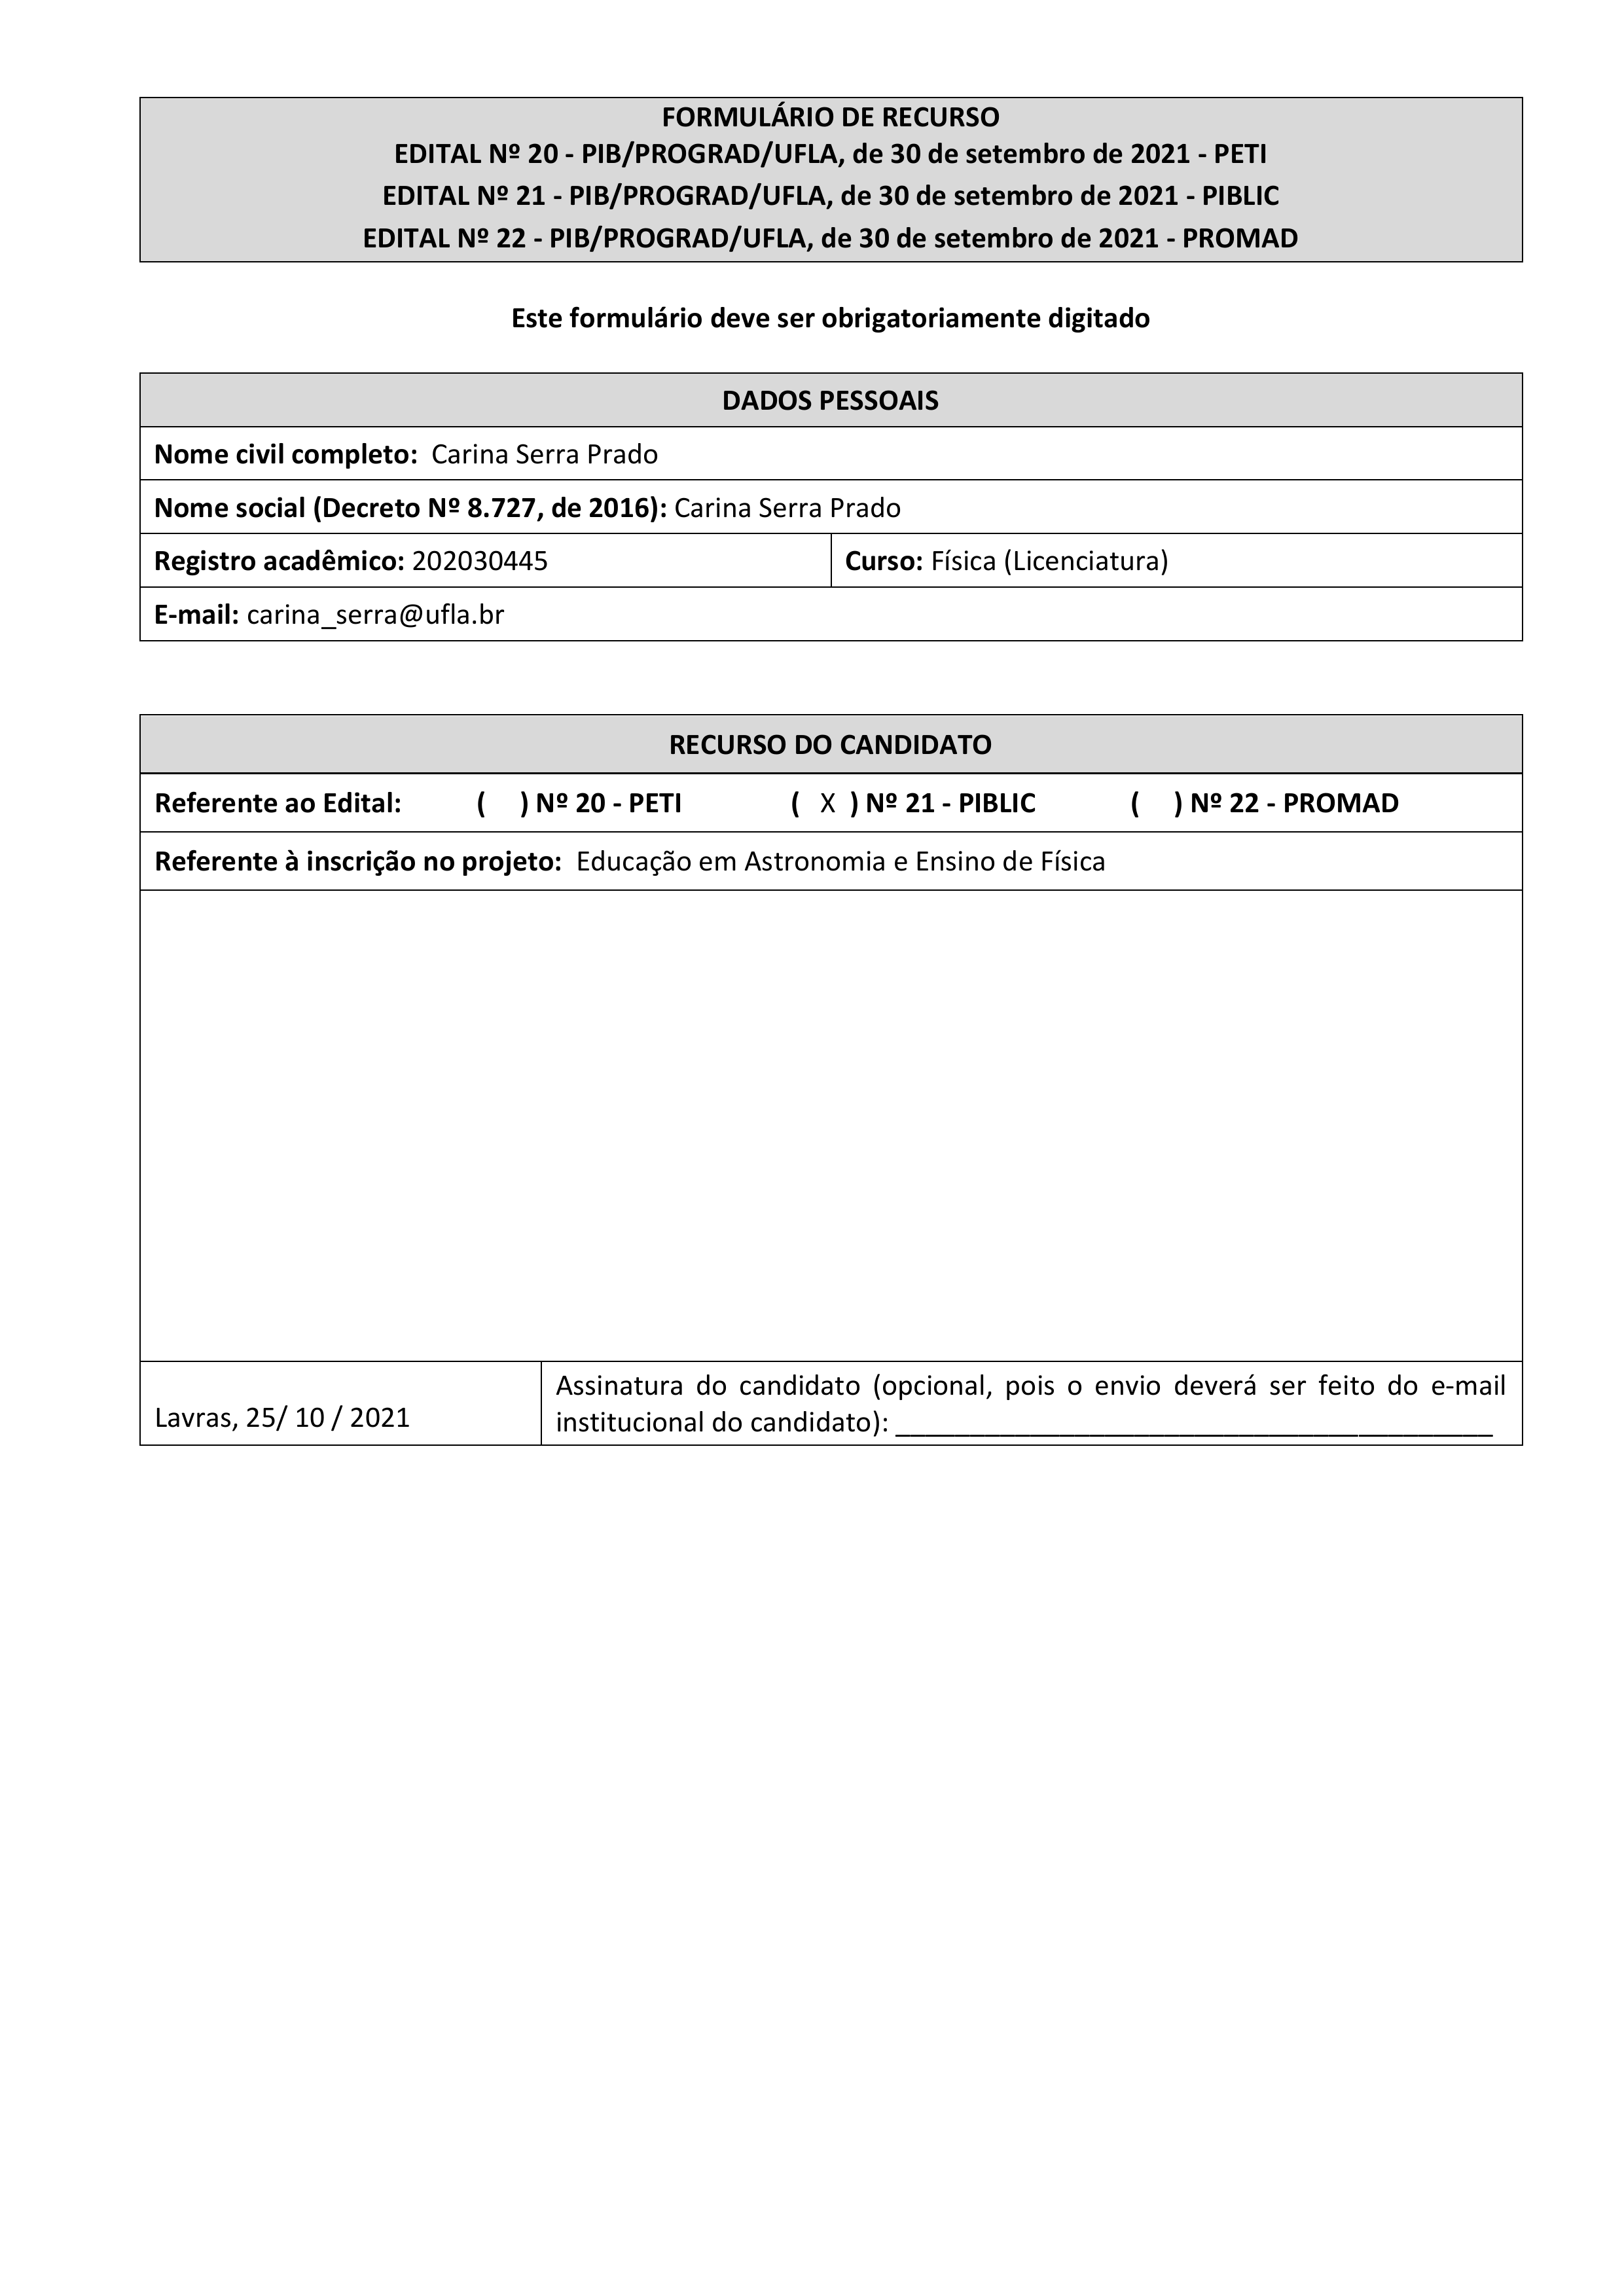
FORMULÁRIO DE RECURSO
EDITAL Nº 20 - PIB/PROGRAD/UFLA, de 30 de setembro de 2021 - PETI
EDITAL Nº 21 - PIB/PROGRAD/UFLA, de 30 de setembro de 2021 - PIBLIC
EDITAL Nº 22 - PIB/PROGRAD/UFLA, de 30 de setembro de 2021 - PROMAD
Este formulário deve ser obrigatoriamente digitado
DADOS PESSOAIS
Nome civil completo:
Carina Serra Prado
Nome social (Decreto Nº 8.727, de 2016):
Carina Serra Prado
Registro acadêmico:
202030445
Curso:
Física (Licenciatura)
E-mail:
carina_serra@ufla.br
RECURSO DO CANDIDATO
Referente ao Edital:
() Nº 20 - PETI
() Nº 22 - PROMAD
Nº 21 - PIBLIC
(X)
Referente à inscrição no projeto:
Educação em Astronomia e Ensino de Física
Assinatura do candidato (opcional, pois o envio deverá ser feito do e-mail institucional do candidato):
Lavras, 25/10/2021